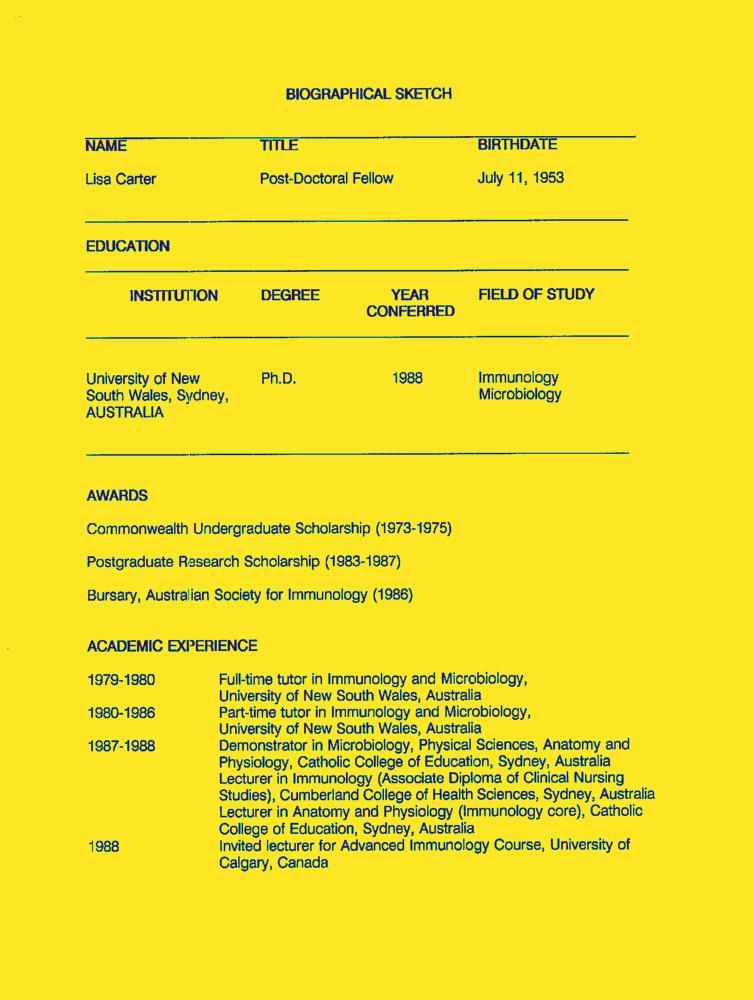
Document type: Resume-Doc